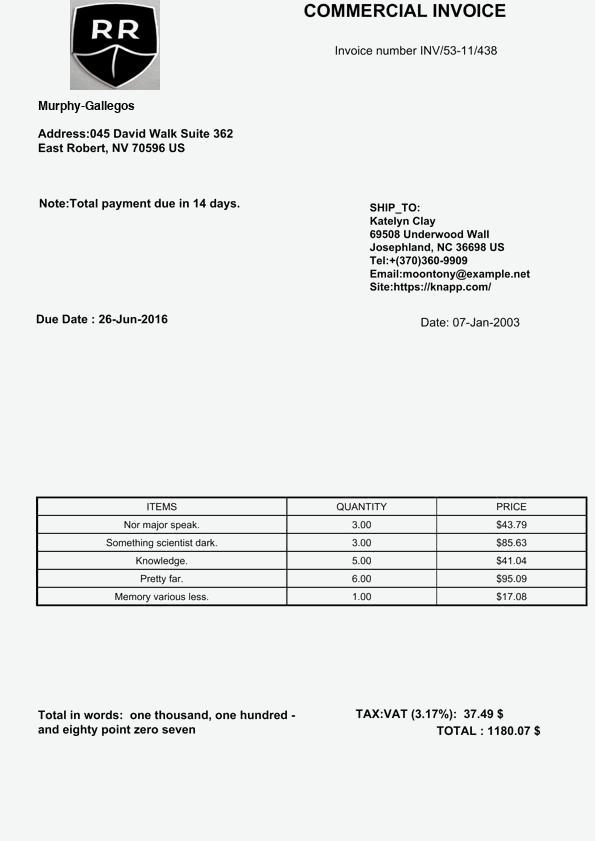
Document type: Invoice